Question: Which state is mentioned in the document?
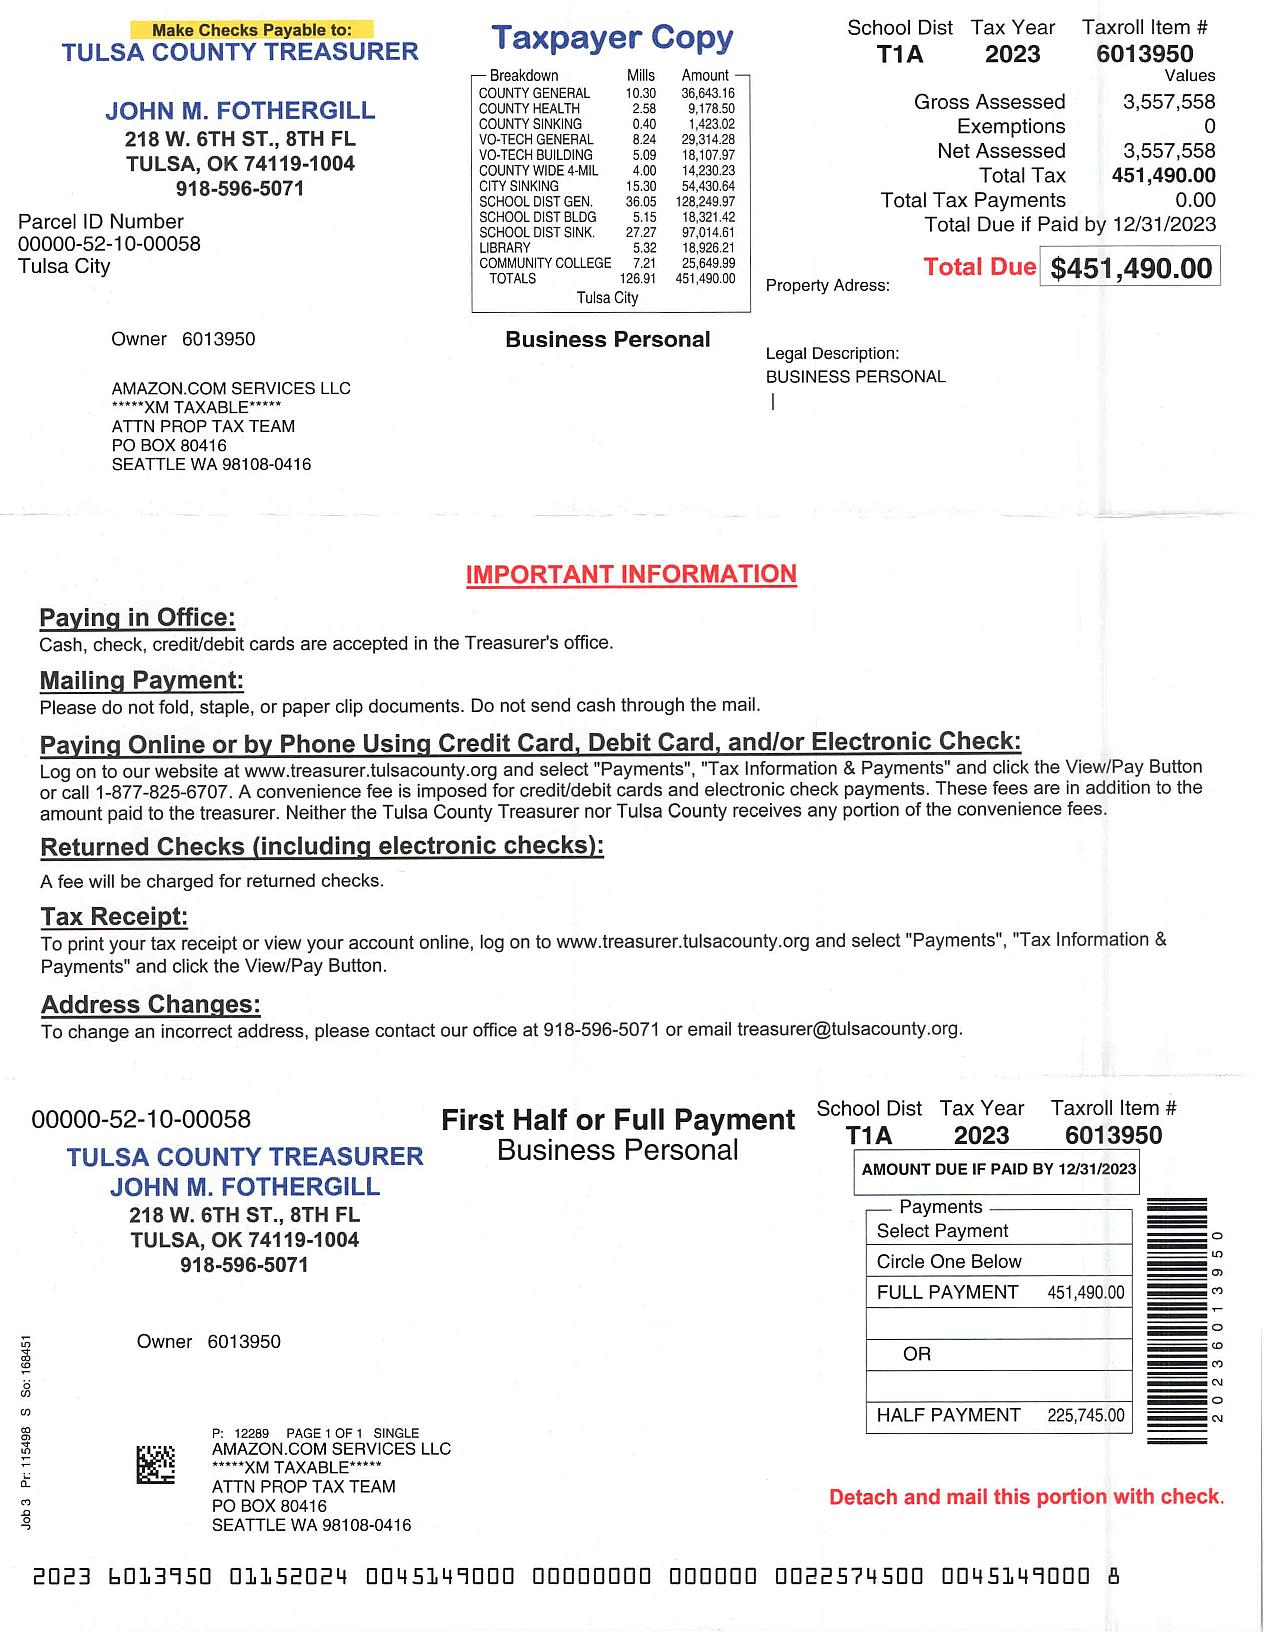
Answer: "OK"